Retrieve the amount in words, amount in figures, name of the payee, date on the cheque, and the bank name from the image.
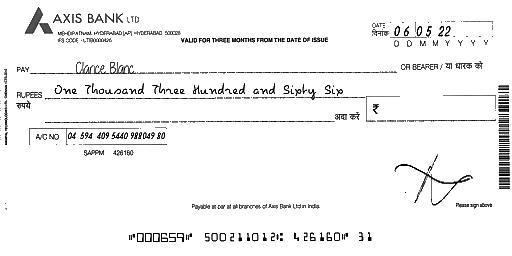
amt_in_words: One Thousand Three Hundred and Sixty Six
amt_in_figures:
payee_name: Clarice Blanc
bank_name: AXIS BANK
cheque_date: 06/05/22